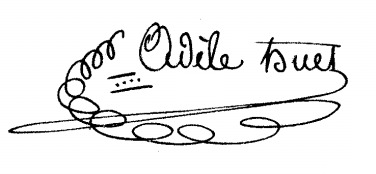
Signature of: madame huet masson